Question: What are the imaging findings?
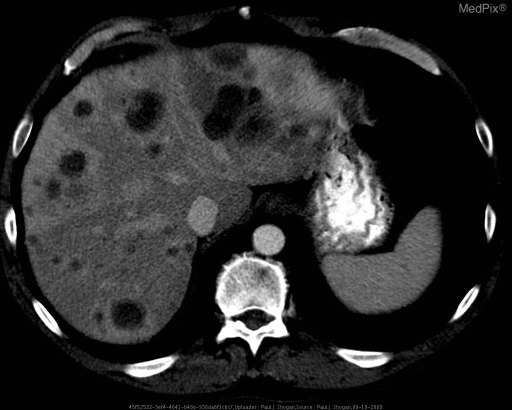
Answer: The imaging shows Contrast enhanced images through the liver, obtained during the hepatic arterial phase and viewed with liver windows, shows multiple nodular hypodensities throughout the liver parenchyma, with surrounding peripheral rim enhancement and associated wedge-shaped high-attenuation areas.

Contrast enhanced image through the pancreas shows a hypodense mass in the body. Note the attenuation difference between the tumor and the avidly enhancing normal pancreas. Contrast enhanced images through the liver, obtained during the hepatic arterial phase and viewed with liver windows, shows multiple nodular hypodensities throughout the liver parenchyma, with surrounding peripheral rim enhancement and associated wedge-shaped high-attenuation areas..